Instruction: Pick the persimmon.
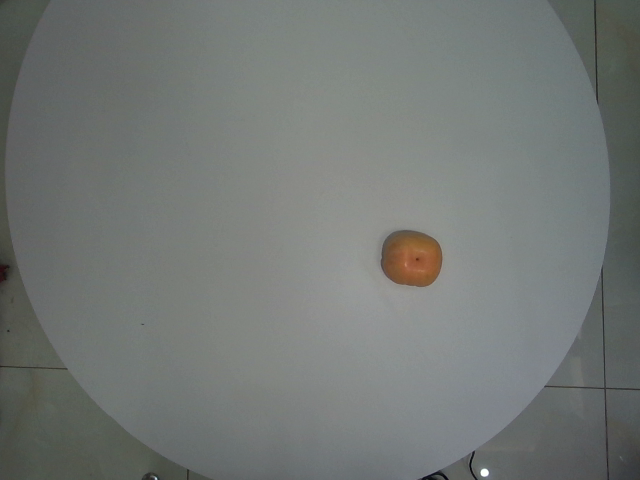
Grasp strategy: vertical